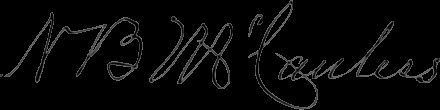
Signature of: napoleon bonaparte mccanless